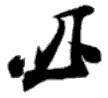
Signature of: li jianzhong